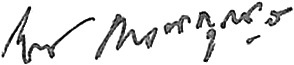
Signature of: krit garnjana goonchorn